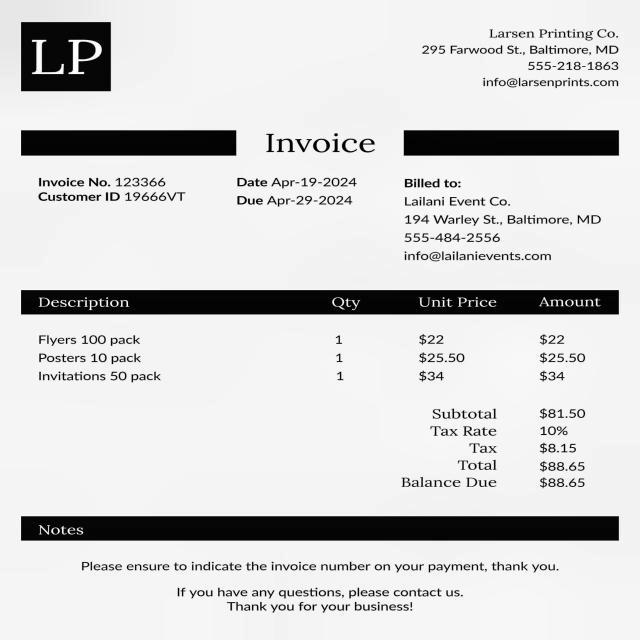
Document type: Invoice